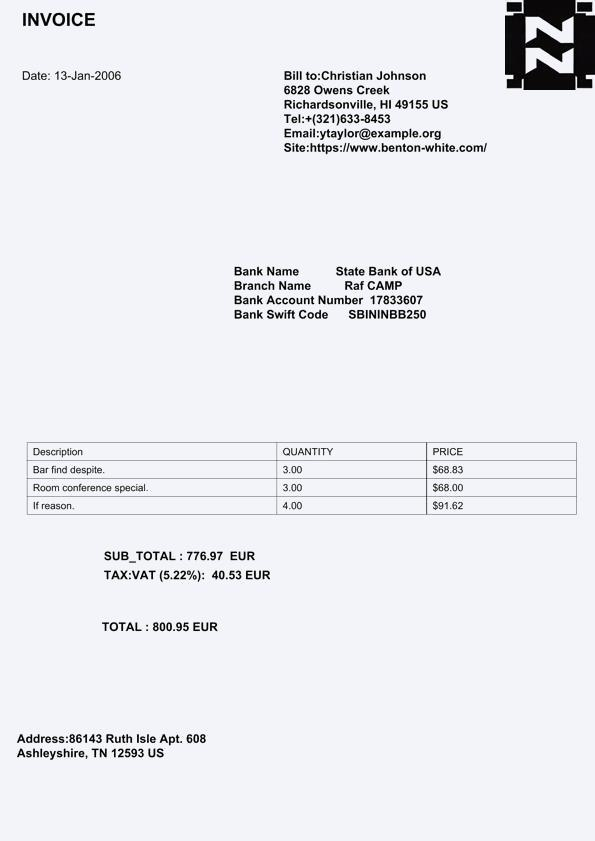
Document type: Invoice